Identify and extract the amount in words, amount in numbers, payee name, cheque date, and bank name from the image.
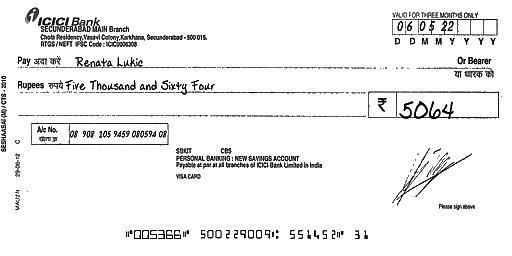
amt_in_words: Five Thousand and Sixty Four
amt_in_figures: 5064
payee_name: Renata Lukic
bank_name: ICICI Bank
cheque_date: 06/05/22